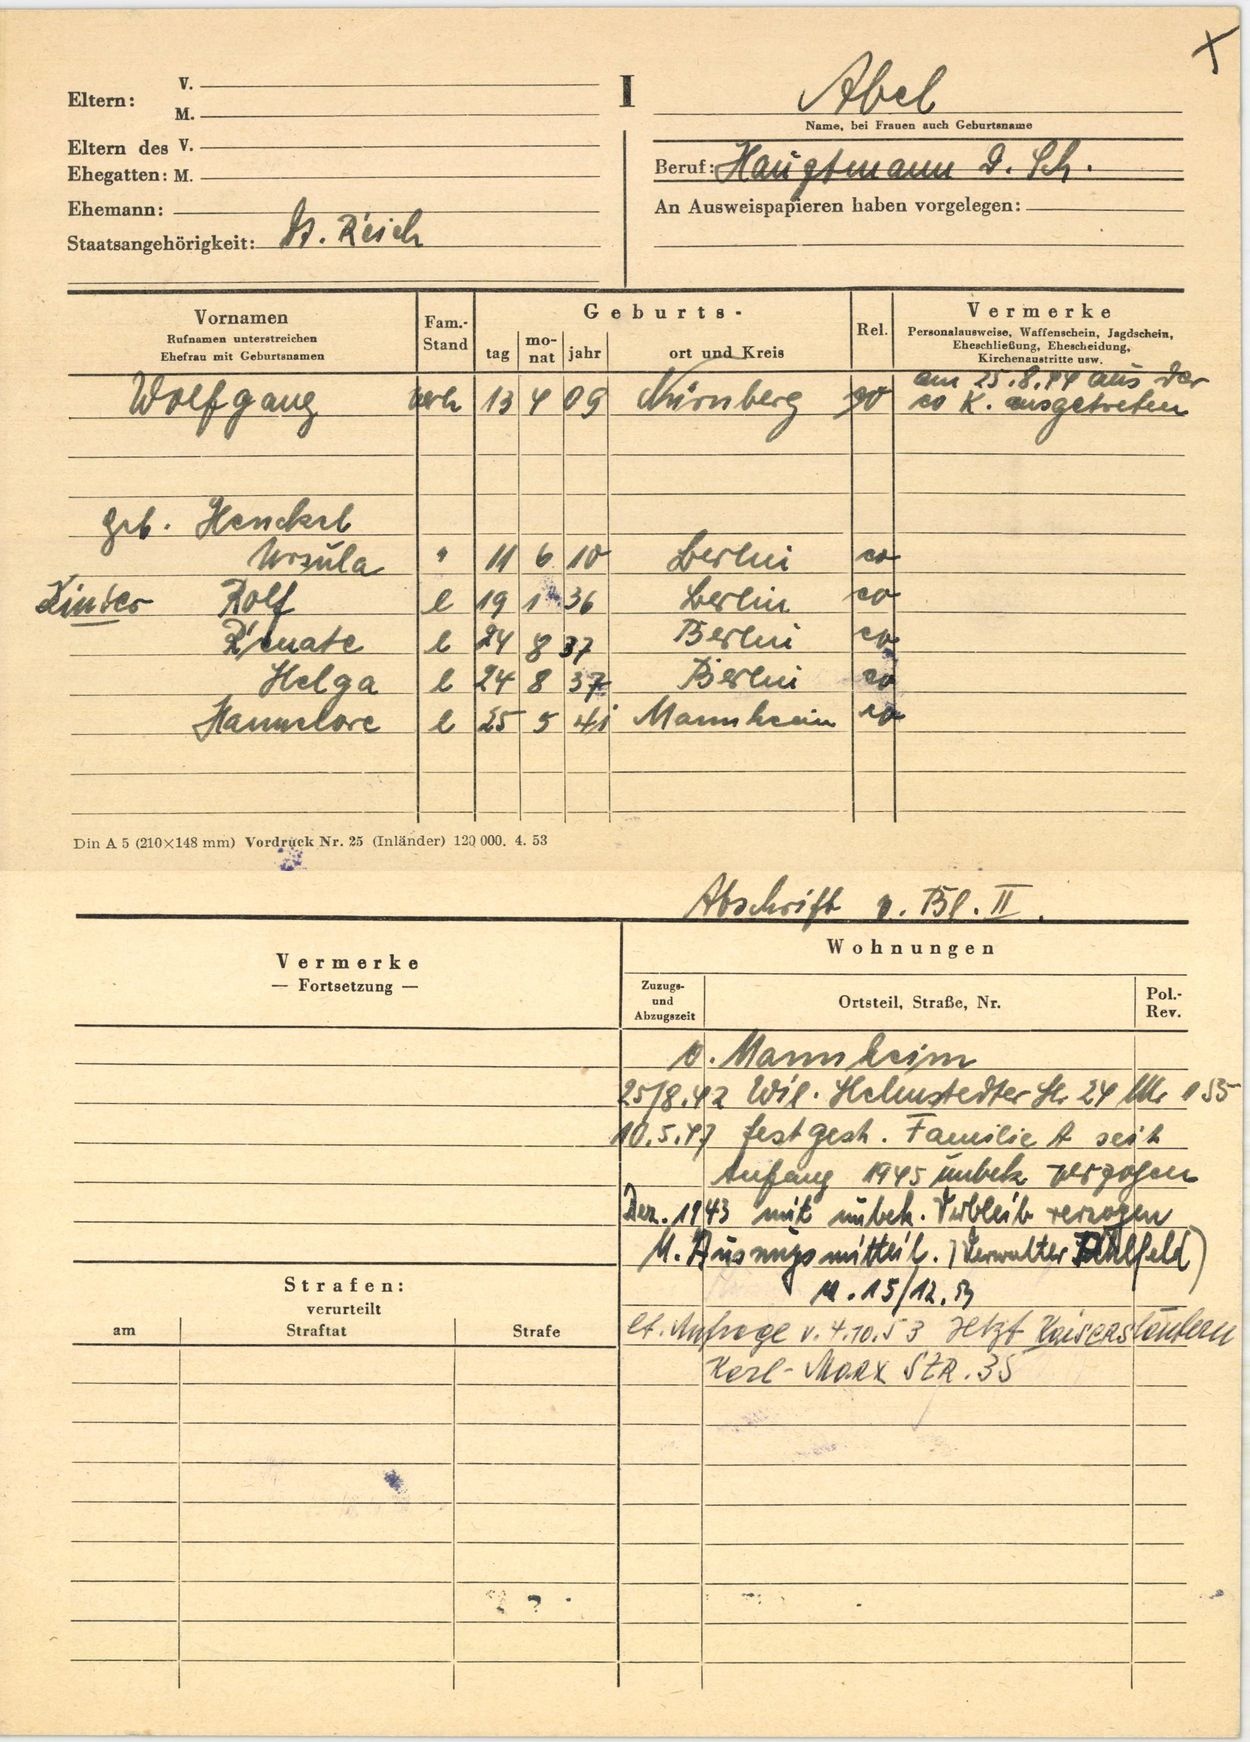
Abel